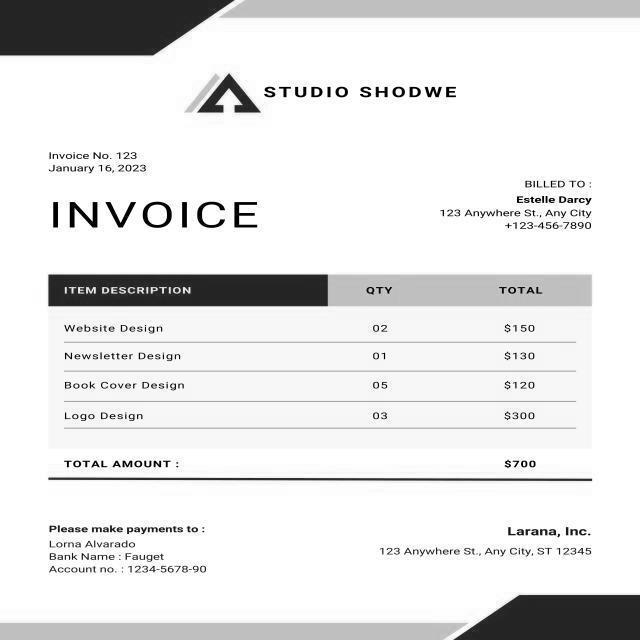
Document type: Invoice